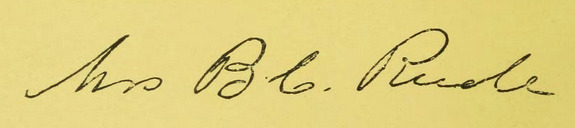
Signature of: ellen sergeant rude